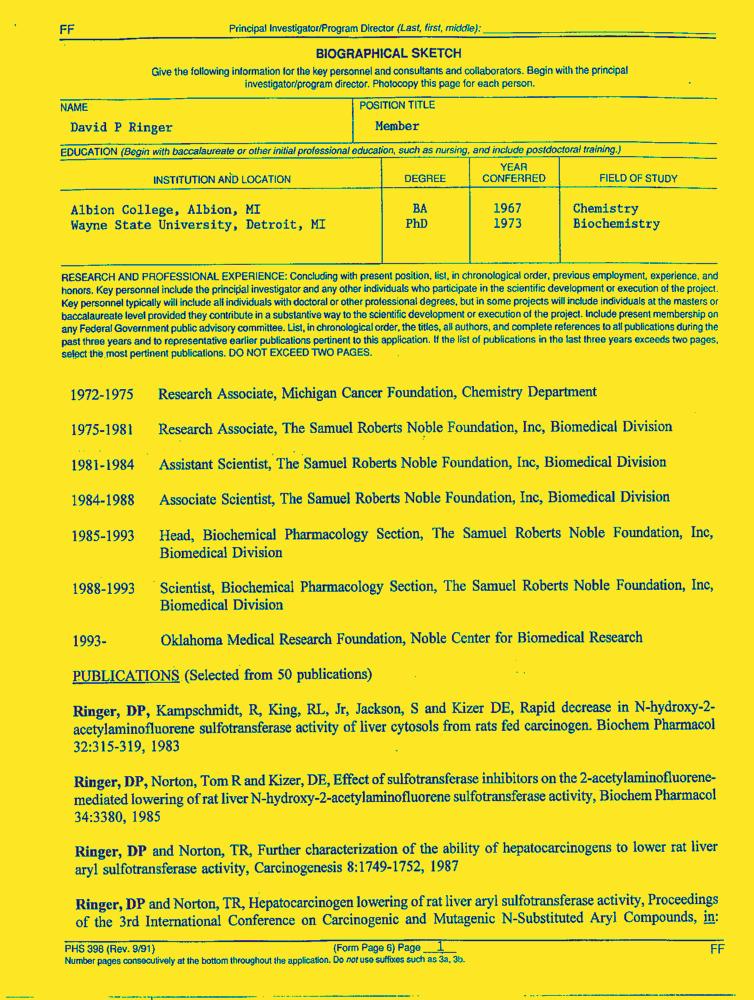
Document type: Resume-Doc